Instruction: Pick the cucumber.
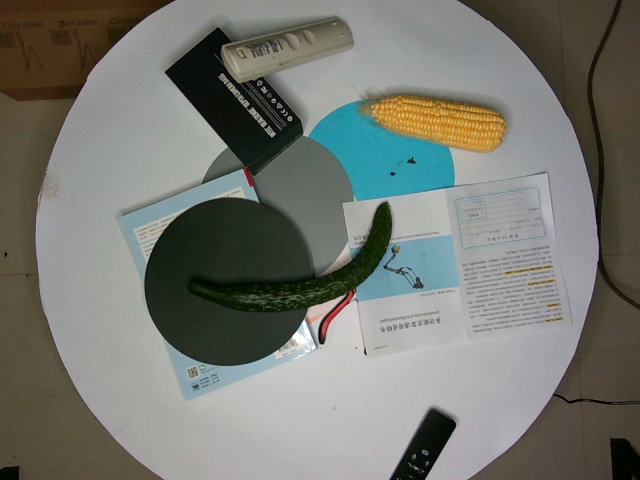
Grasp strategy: vertical